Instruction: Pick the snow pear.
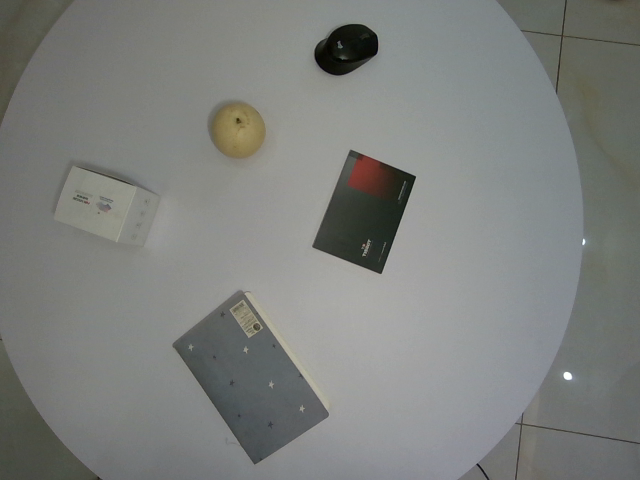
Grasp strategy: vertical